Question: What is the main concern?
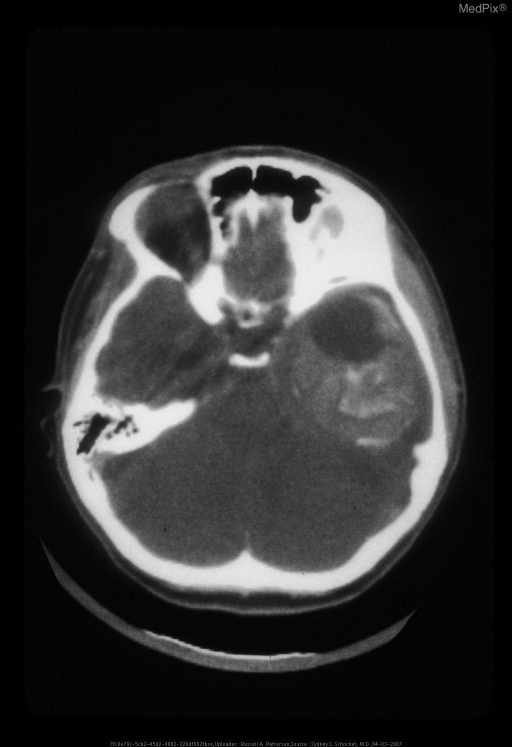
Answer: The findings suggest Ganglioglioma. Ganglioglioma. The patient might have a history of 10 y.o. boy.